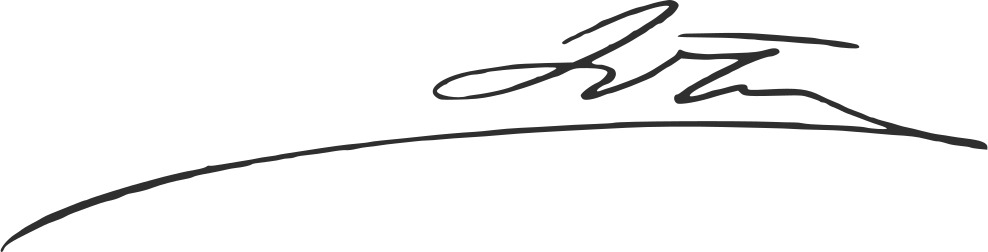
Signature of: justo rufino barrios